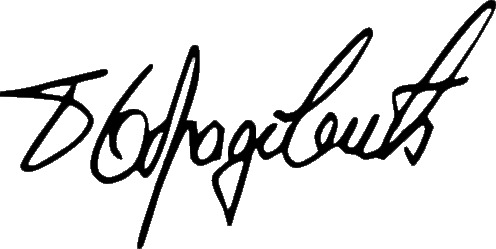
Signature of: boško obradović